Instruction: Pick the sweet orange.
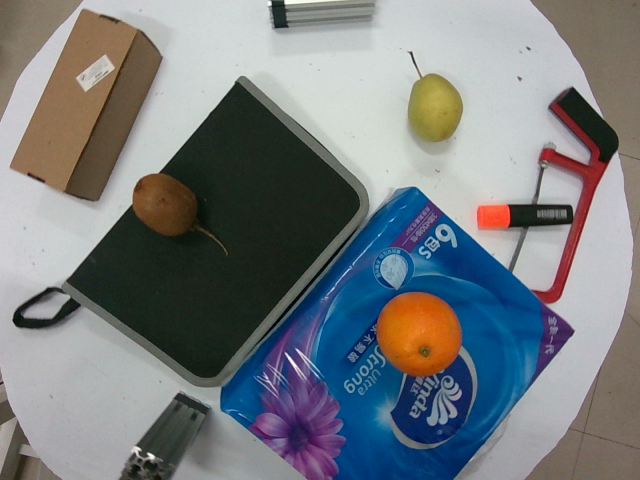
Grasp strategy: vertical